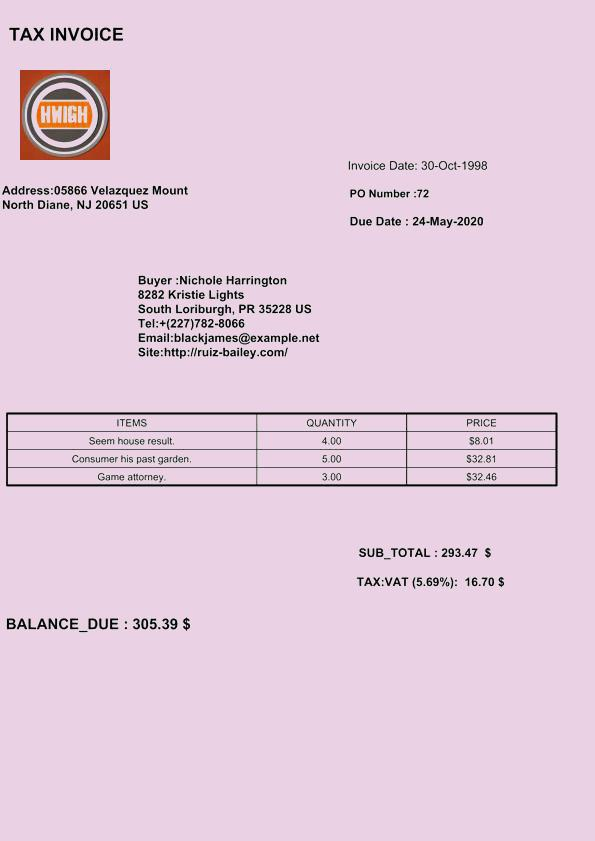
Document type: Invoice